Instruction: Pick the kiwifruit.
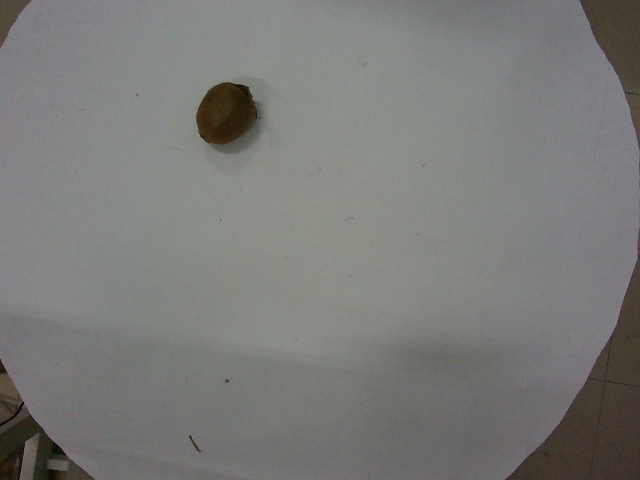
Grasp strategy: vertical